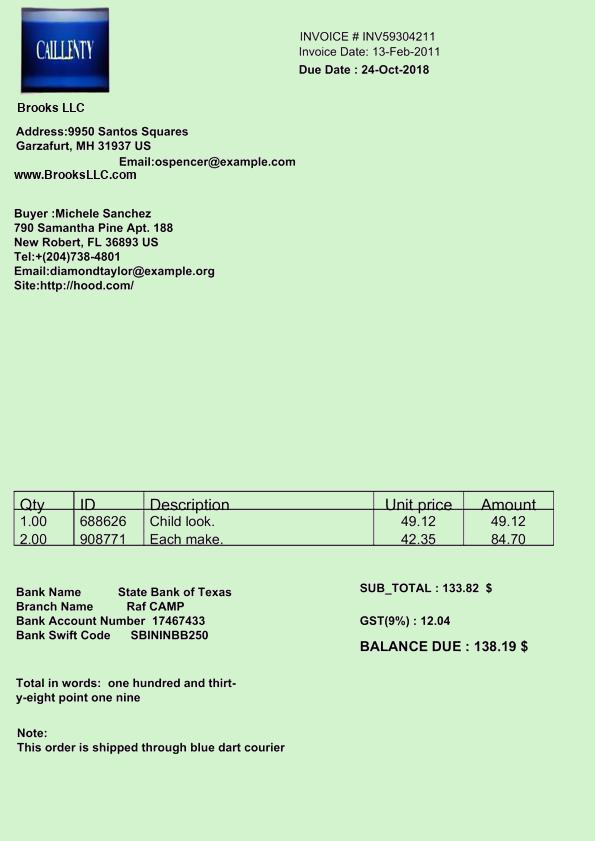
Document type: Invoice